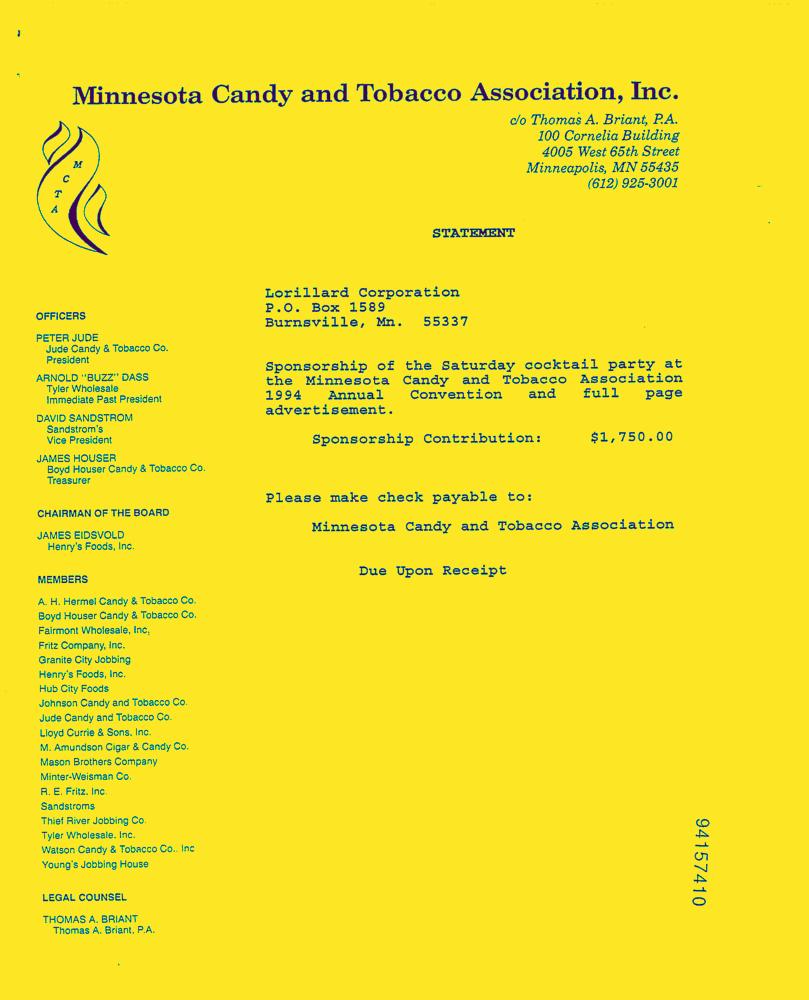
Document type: Invoice-Doc